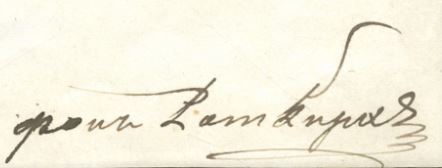
Signature of: vasiliĭ fon rotkirkh